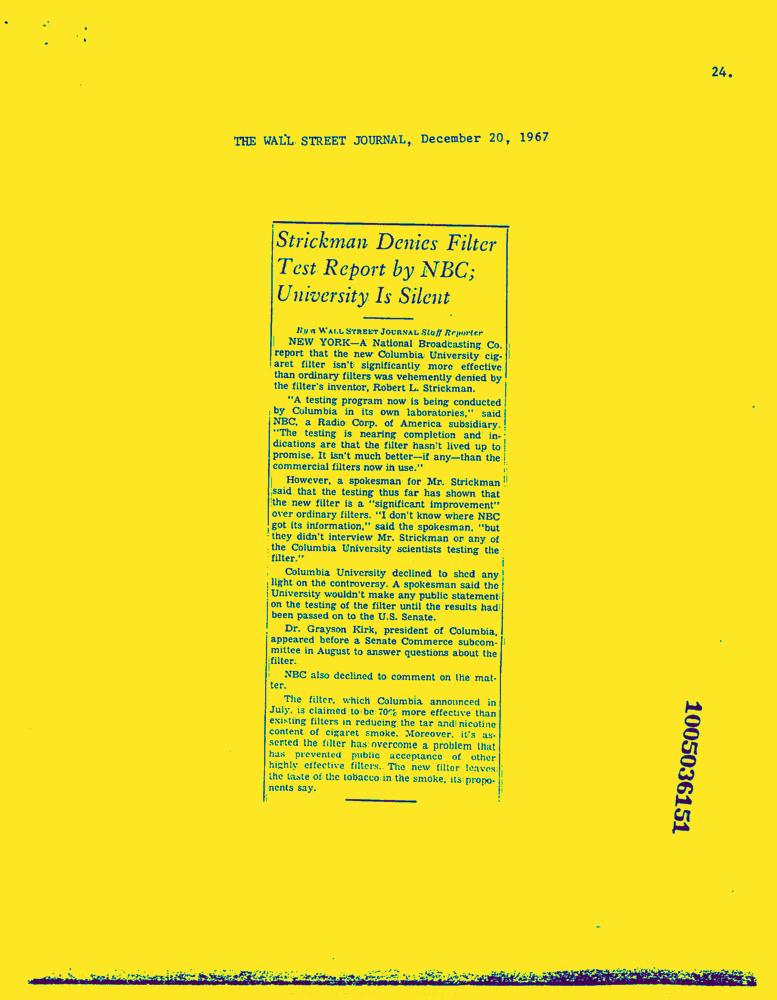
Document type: News-Article